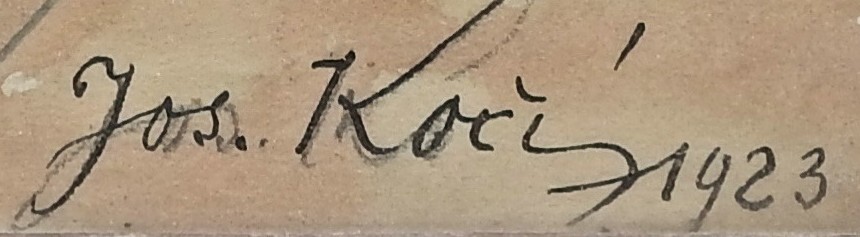
Signature of: josef kočí